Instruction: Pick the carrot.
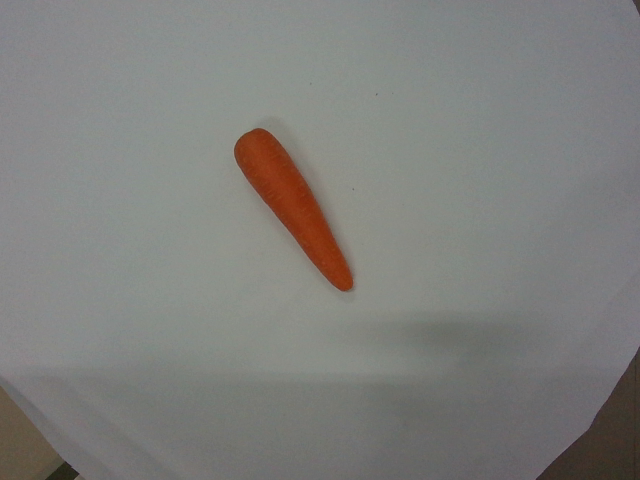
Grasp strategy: vertical